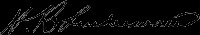
Signature of: henry linderman